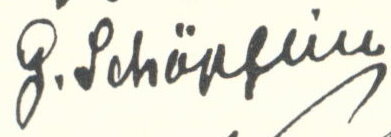
Signature of: georg schoepflin